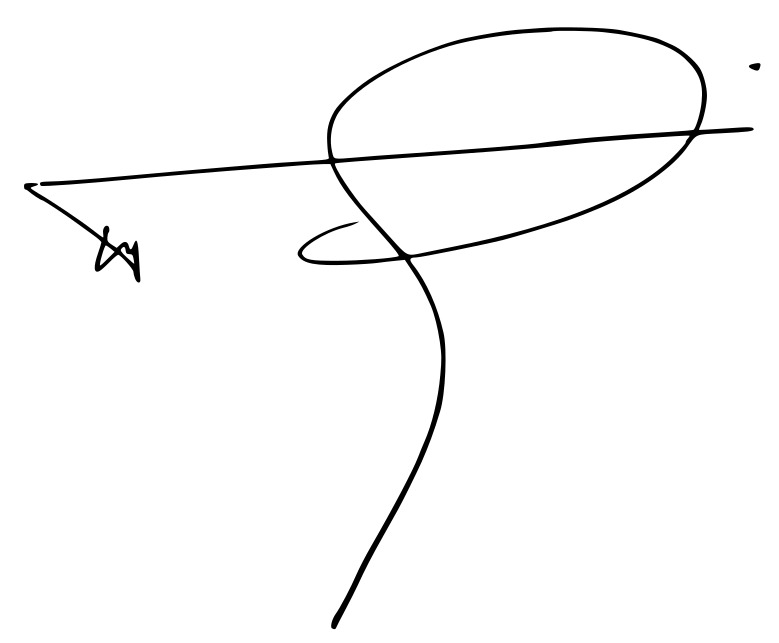
Signature of: konstantinos tasoulas